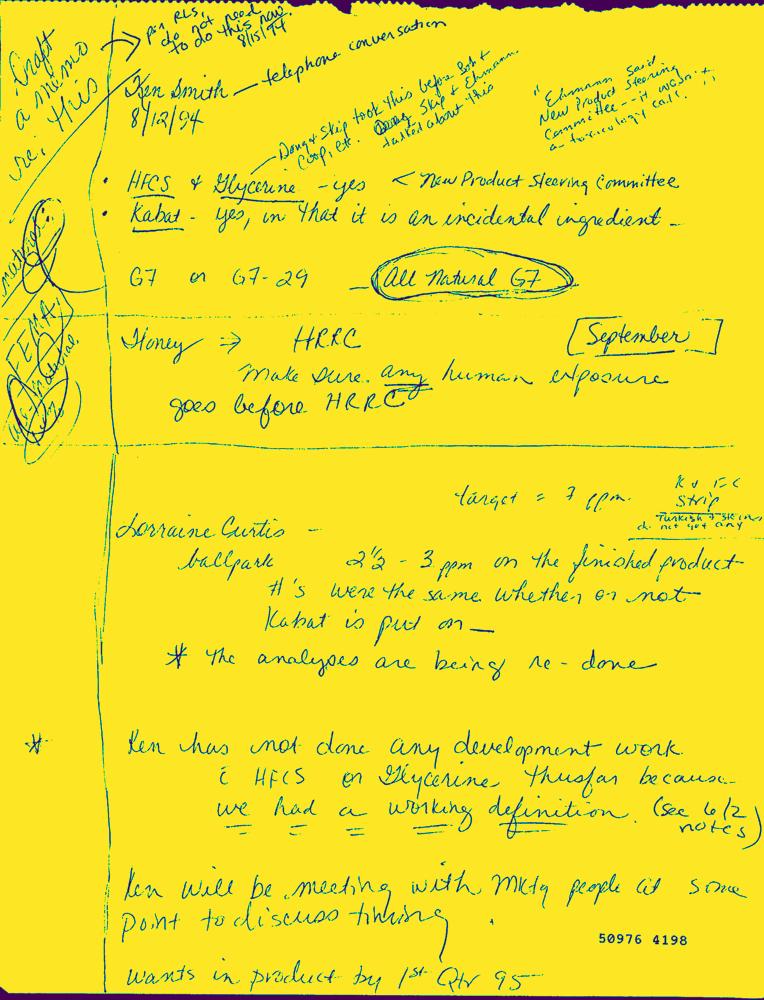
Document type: Hand-Written